Question: What appears to be the issue?
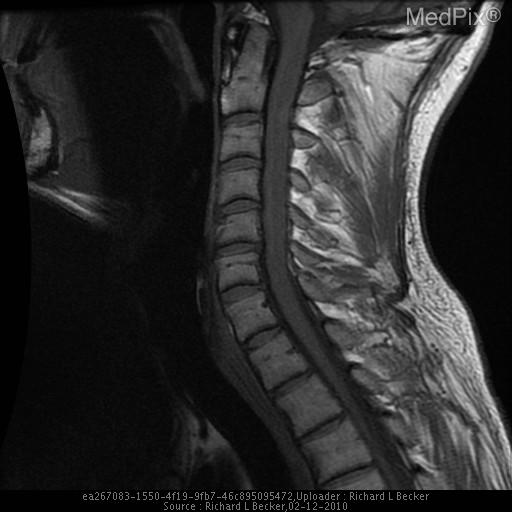
Answer: The findings suggest Focal, well-defined enhancing lesion in the posterior aspect of the cord at C2-C3, which replaces rather than displaces cord tissue.  Increased T2 signal within and thickening of the spinal cord from C1 to C5, consistent with surrounding edema. No involvement of adjacent bone or dura.. Cervical spinal cord has slightly dark T1 signal and is thickened.  No apparent focal abnormality.. The patient might have a history of 43 y/o man evacuated from Africa with 1 month history of symptoms  – electric shock down the spine into the limbs with neck movement..